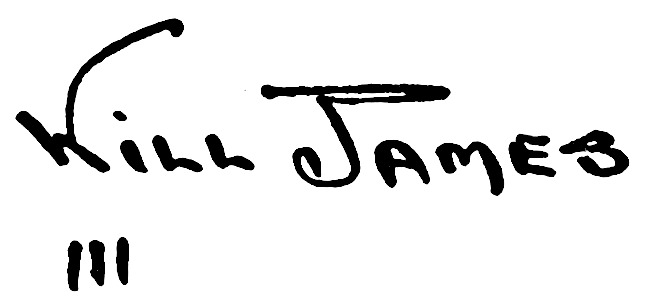
Signature of: will james